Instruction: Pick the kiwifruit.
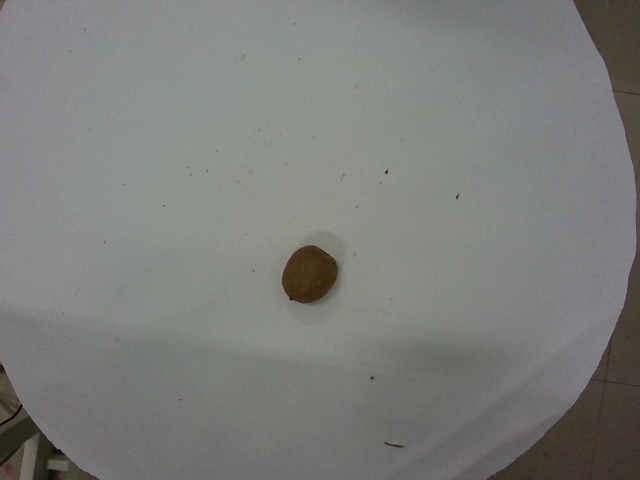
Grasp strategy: vertical